Question: What jurisdiction, city, or county is the document associated with?
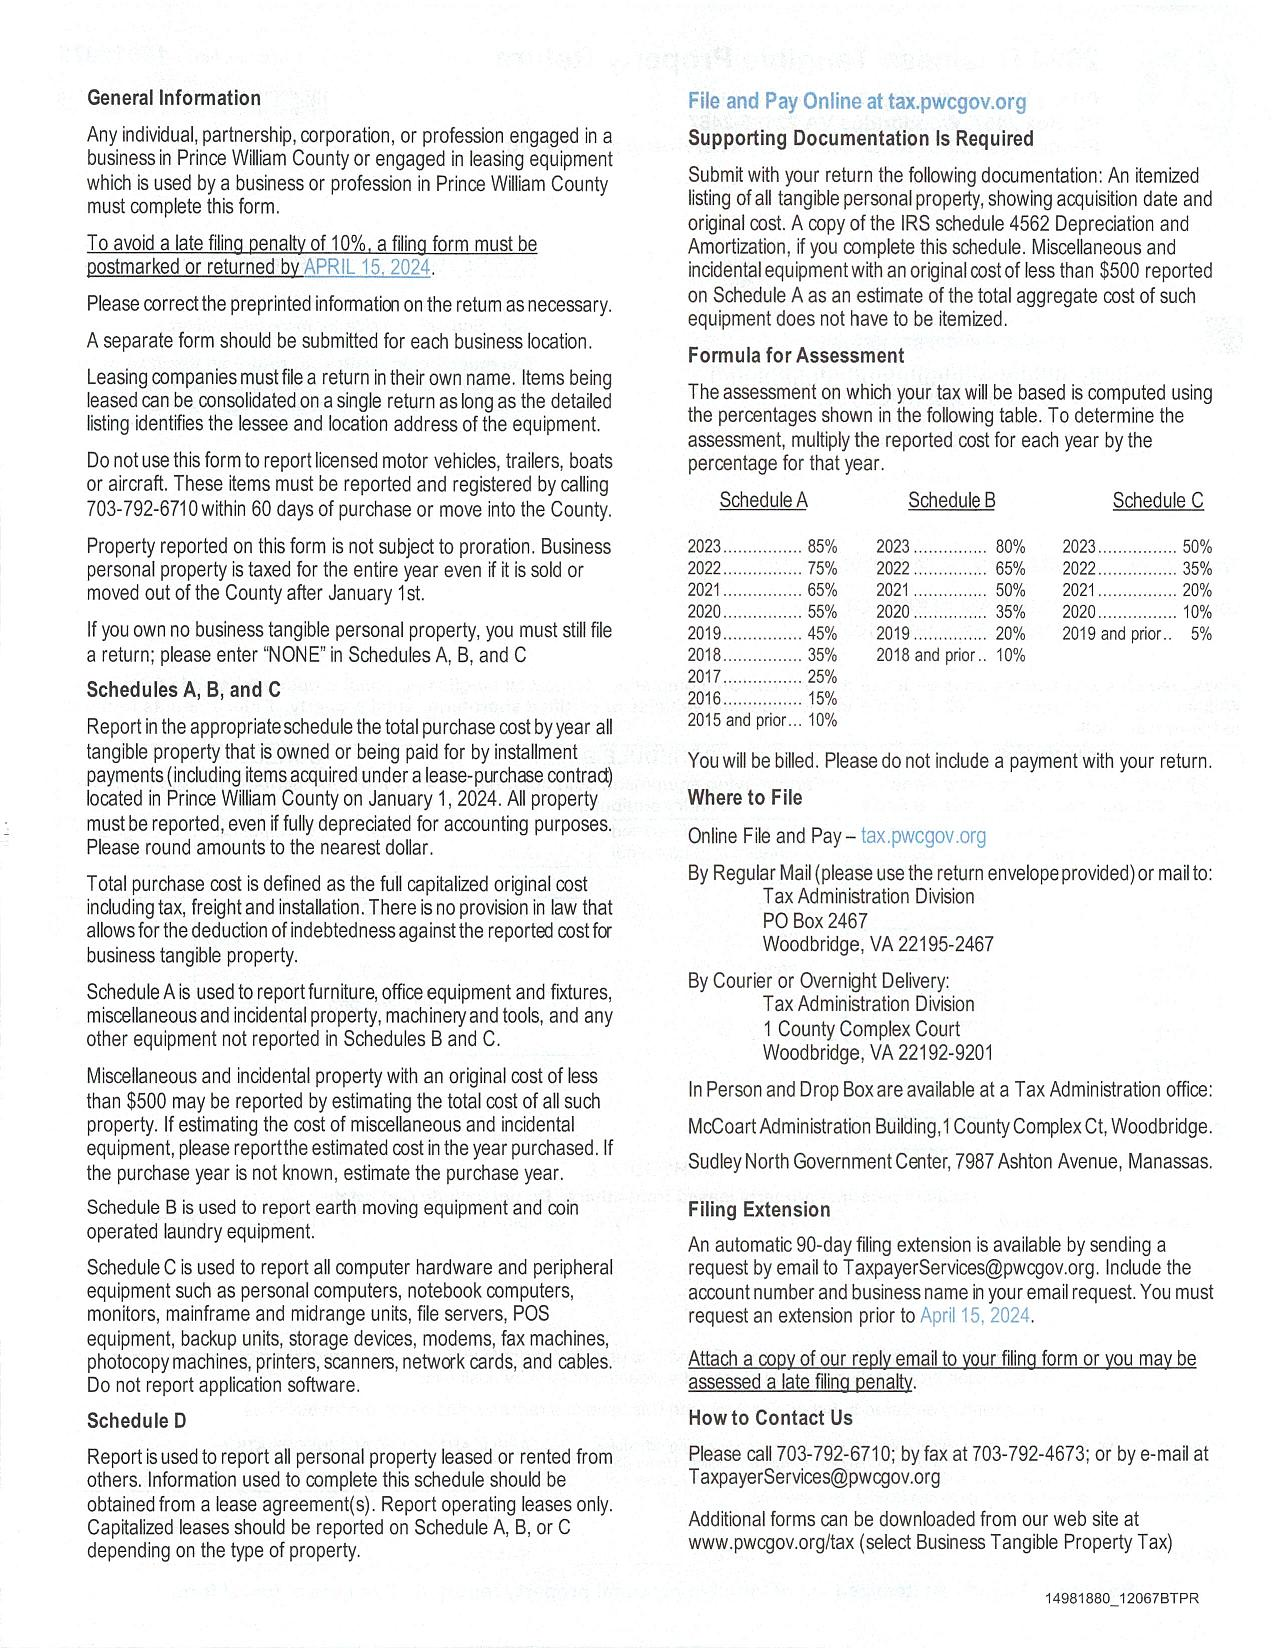
Answer: "Prince William County"